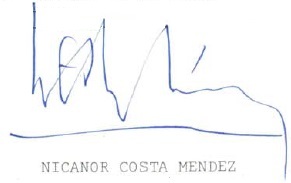
Signature of: nicanor costa méndez